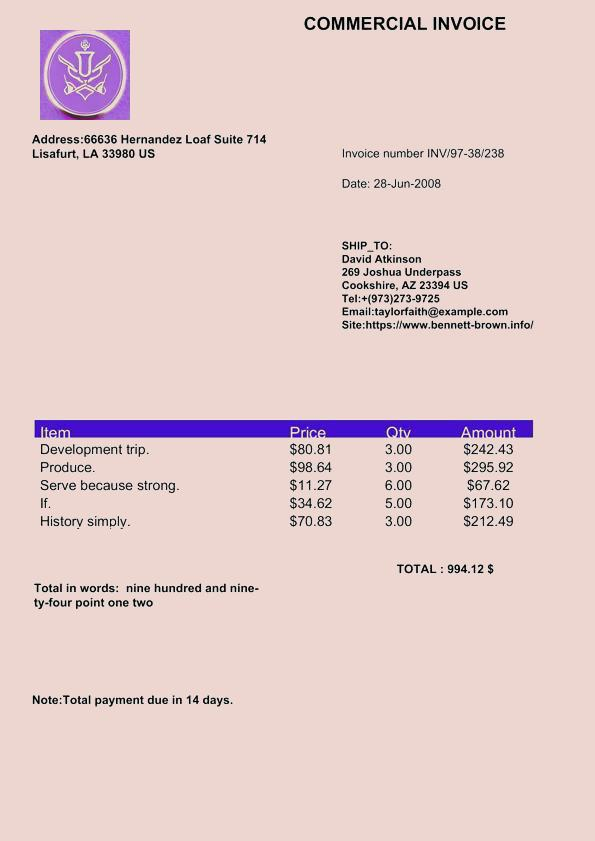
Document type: Invoice